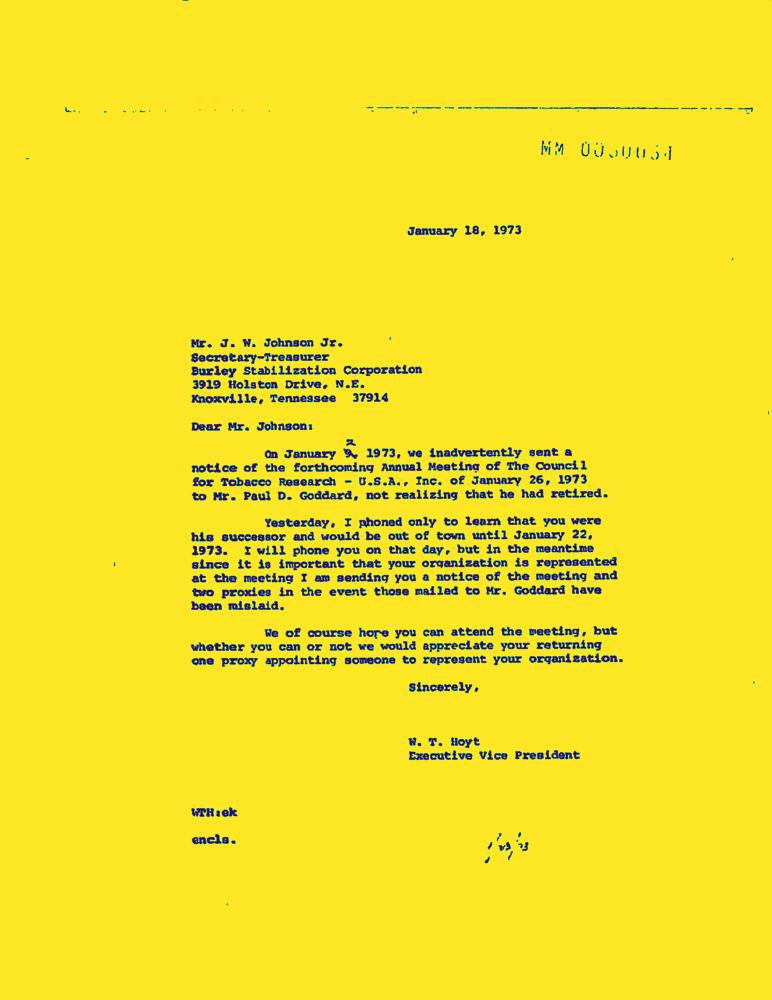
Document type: Letter-Doc